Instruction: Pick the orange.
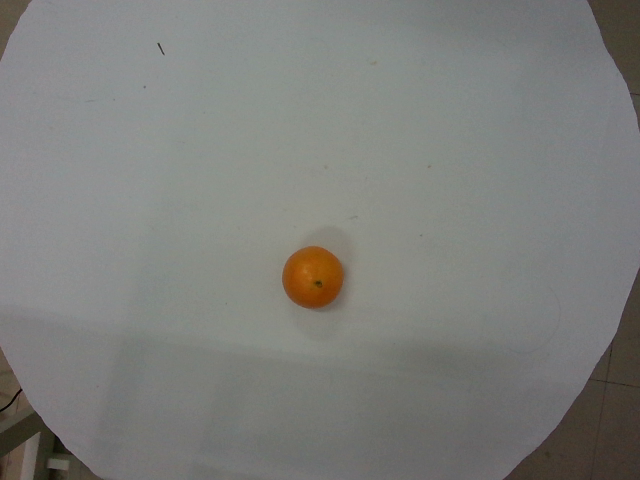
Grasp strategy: vertical